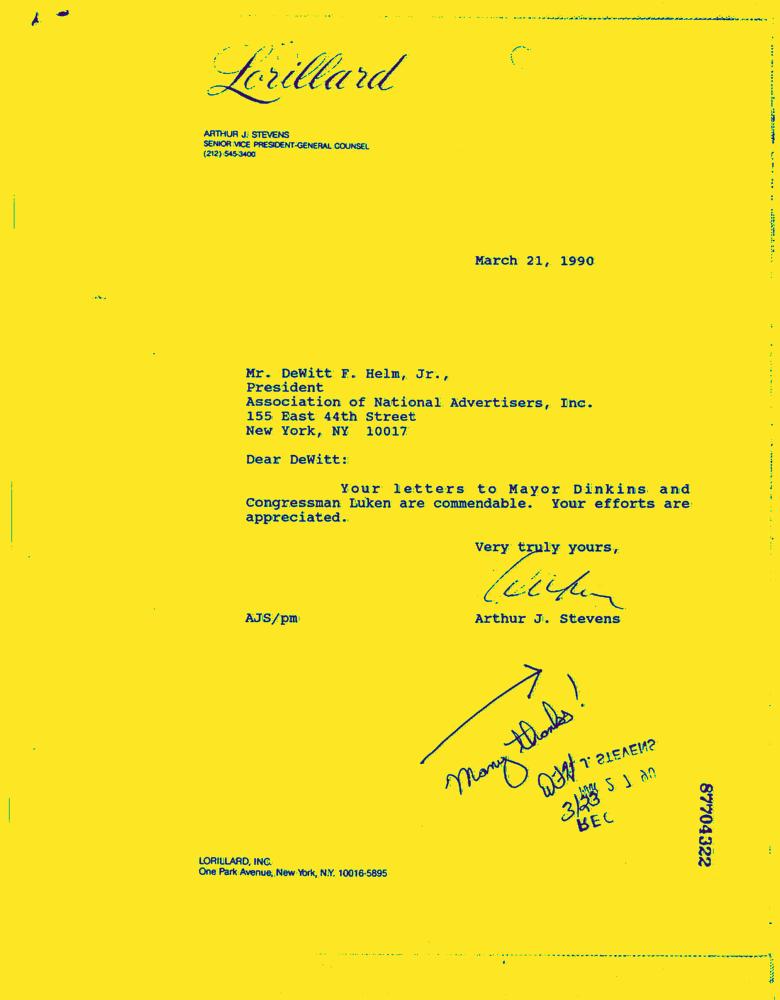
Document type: Letter-Doc